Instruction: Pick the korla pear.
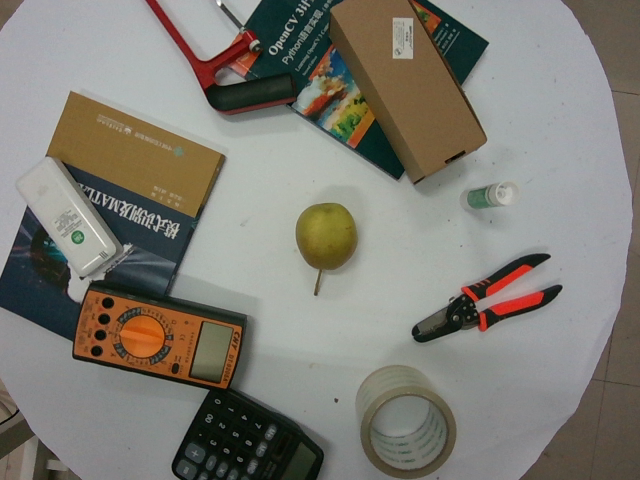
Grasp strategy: vertical